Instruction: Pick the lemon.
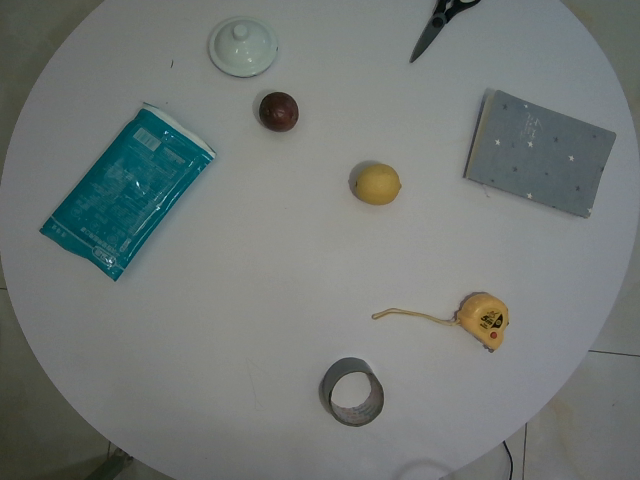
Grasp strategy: vertical